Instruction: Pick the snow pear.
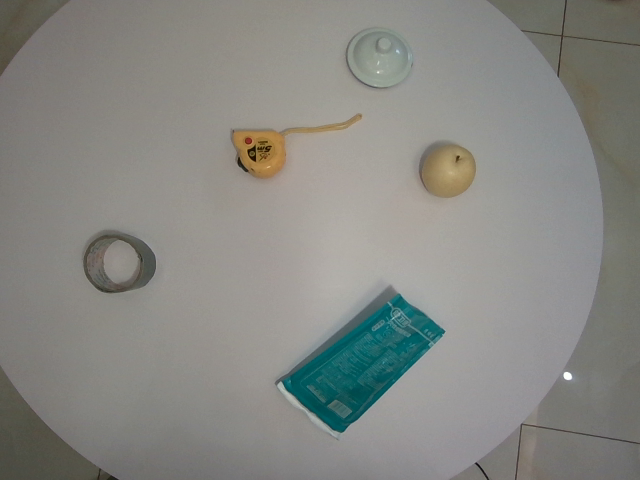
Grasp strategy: vertical